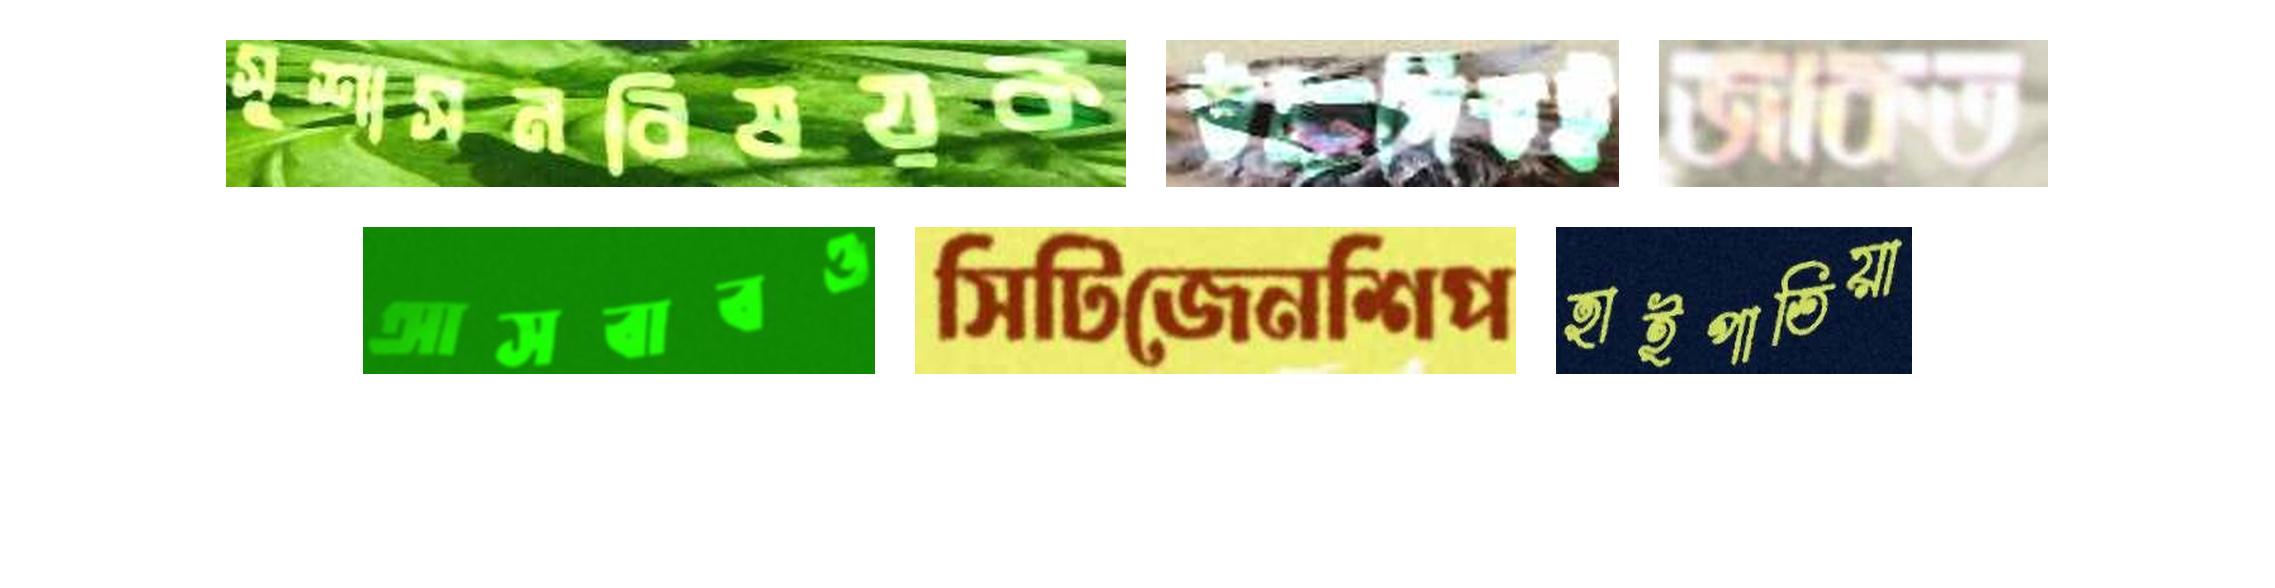
সুশাসনবিষয়ক উচ্ছ্বসিতই জাকত
আসবাবও সিটিজেনশিপ হাইপাতিয়া